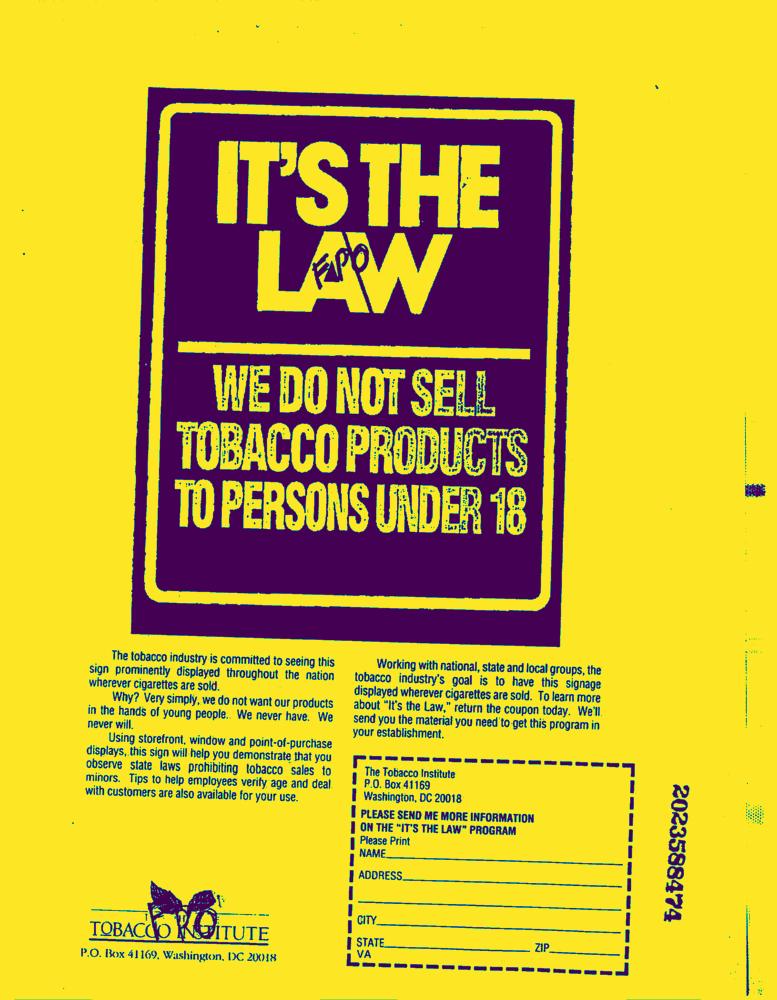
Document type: AD